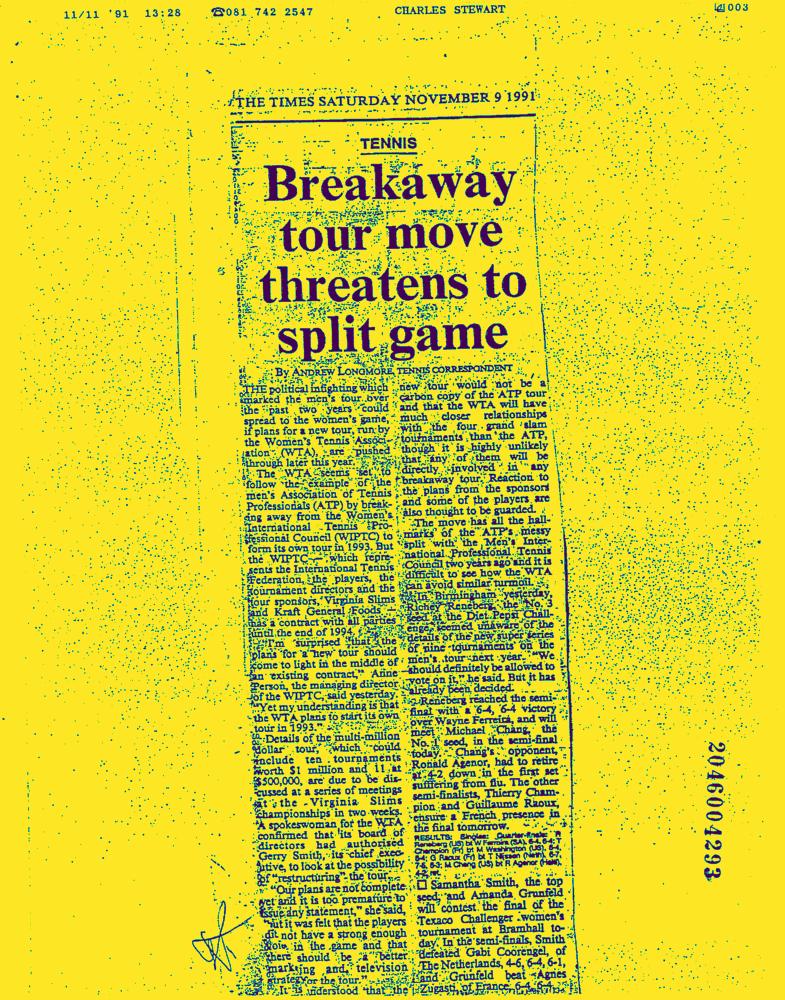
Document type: News-Article